Question: Describe the condition in detail:
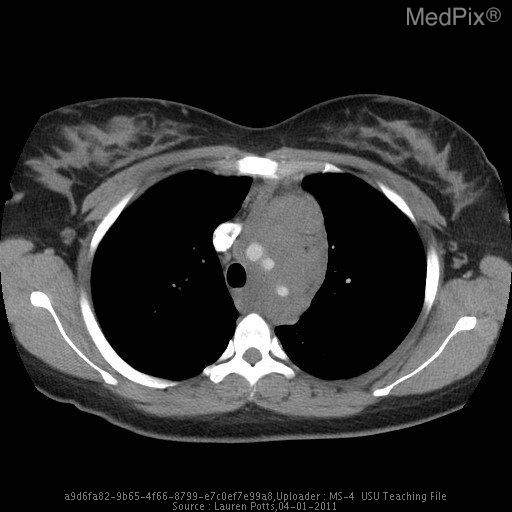
Answer: The disease is discussed as: Discussion:
The right paratracheal stripe is usually 2mm wide, but may be up to 5mm wide.  An enlarged paratracheal stripe (>5mm) is an important marker for otherwise subtle adenopathy, as well as tracheal tumor, mediastinal inflammation or hemorrhage, pleural thickening or pleural effusion.  The margins of the paratracheal stripe are:
1. distal end—formed by the azygous vein
2. medial margin—the air-soft tissue interface along the right mucosal surface of the trachea
3. outer margin—begins around the medial end of the clavicle and is formed by the RUL plural surface
The stripe ends where the RUL bronchus goes under the azygous vein as it arches anteriorly to empty into the SVC.
The malignant lymphomas are divided into Hodgkin’s and non-Hodgkin’s groups.  Sir Thomas Hodgkin was the first to describe Hodgkin’s disease in 1932.  Hodgkin’s can present at any age, but it is more prevalent among adolescents and young adults.  It typically presents as painless, rubbery lymphadenopathy involving the superficial lymph node groups.  Cervical nodes are involved nearly 70% of the time.  Approximately half of patients also have splenomegaly.  Mediastinal involvement occurs in approximately 10% of patients, and mediastinal involvement is characteristic of the Nodular Sclerosing type (as in this patient).  Cutaneous involvement can occur and is usually a late complication.  Patients may also present with constitutional symptoms (night sweats, pruritis, fatigue, weight loss, etc) with widespread disease.
The diagnosis of Hodgkin’s disease is made by lymph node biopsy (as was done in this patient).  There are 4 histological types:
1.	Nodular Sclerosing (>50%, most common; worst prognosis)
2.	Mixed cellularity (25%)
3.	Lymphocyte predominant (5%; best prognosis)
4.	Lymphocyte depleted (5%)
Staging of Hodgkin’s disease is made by the use of CXR, BM biopsy, and CT imaging.  There are 4 stages:
1.	Stage I—confined to one lymph node group (90% 5-yr survival rate)
2.	Stage II—confined to 2 or more lymph node groups on one side of the diaphragm
3.	Stage III—involving nodes on both sides of the diaphragm
4.	Stage IV—Extra-nodal disease (60% 5-yr survival rate)
Treatment involves radiation therapy and/or chemotherapy.  Patients with Stage I or Stage II Hodgkin’s disease are usually treated by radiation therapy, while Stage III & IV disease is usually treated with radiation therapy and chemotherapy.
References:
1. Mendenhall, NP. “The role of radiation in the management of Hodgkin’s disease: an update,” Cancer Invest 1999; 17:47-55.
2. Potter, R. “Pediatric Hodgkin’s Disease,” Eur J Cancer 1999; 35: 1466-1477.
3. Wirth, A, et al, “Current trends in the management of early stage Hodgkin’s disease,” Aust NZ J Med 1999; 29: 535-544
4. http://www.surgical-tutor-org/tutorials/hodgkins.htm
5. http://rad.usuhs.mil/rad/chest_review/mediasti/mediasti.html